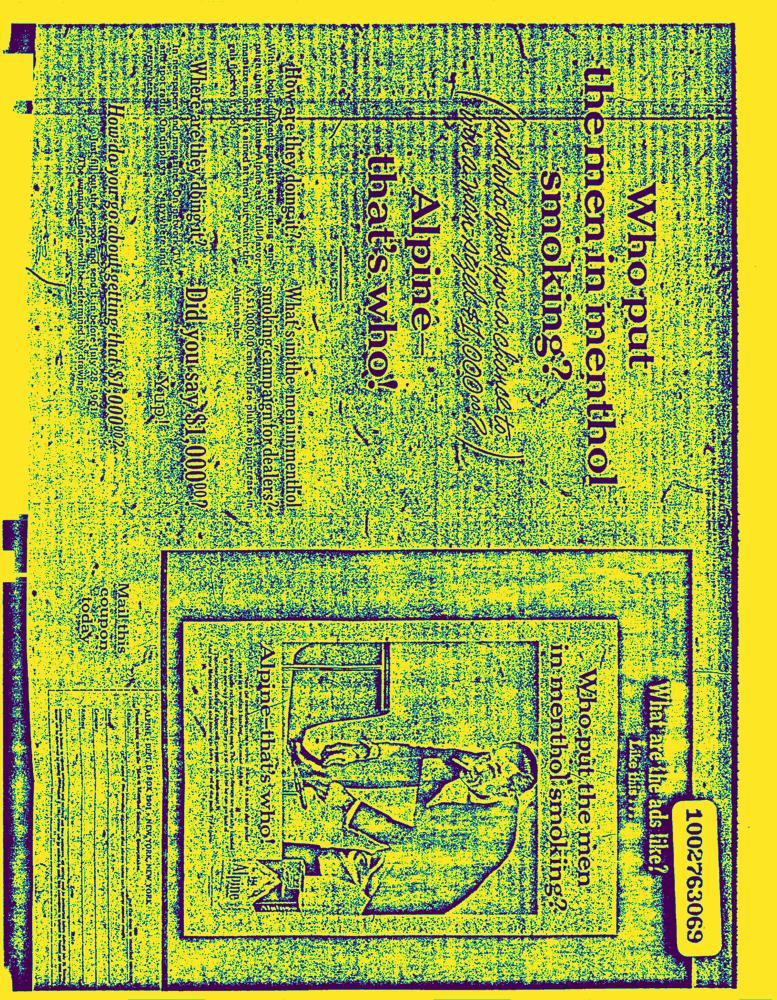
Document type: AD